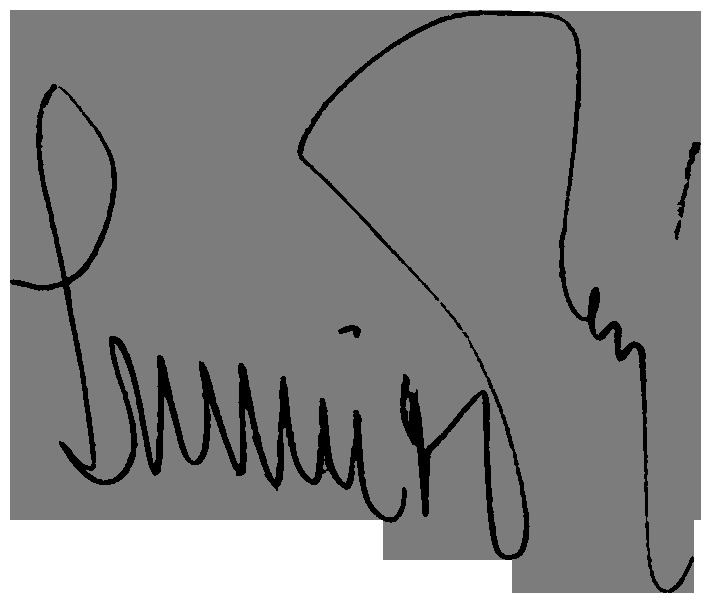
Signature of: pál schmitt